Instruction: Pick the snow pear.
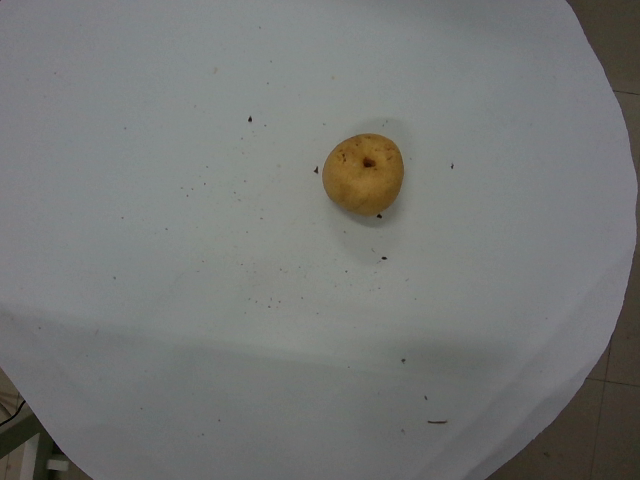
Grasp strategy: vertical